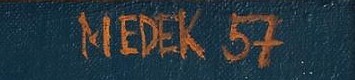
Signature of: mikuláš medek